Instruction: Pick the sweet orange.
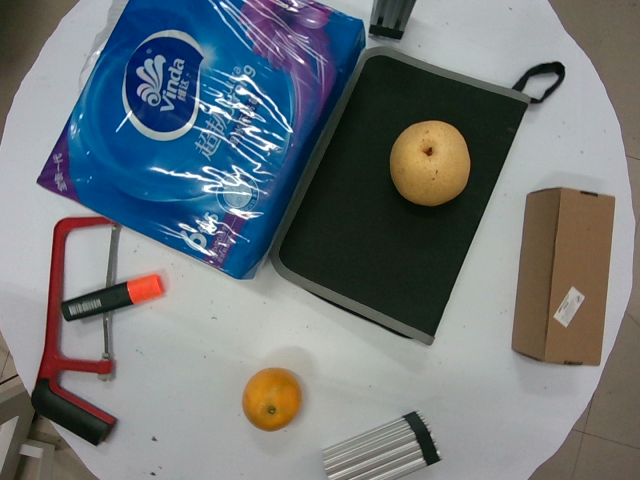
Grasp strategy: vertical